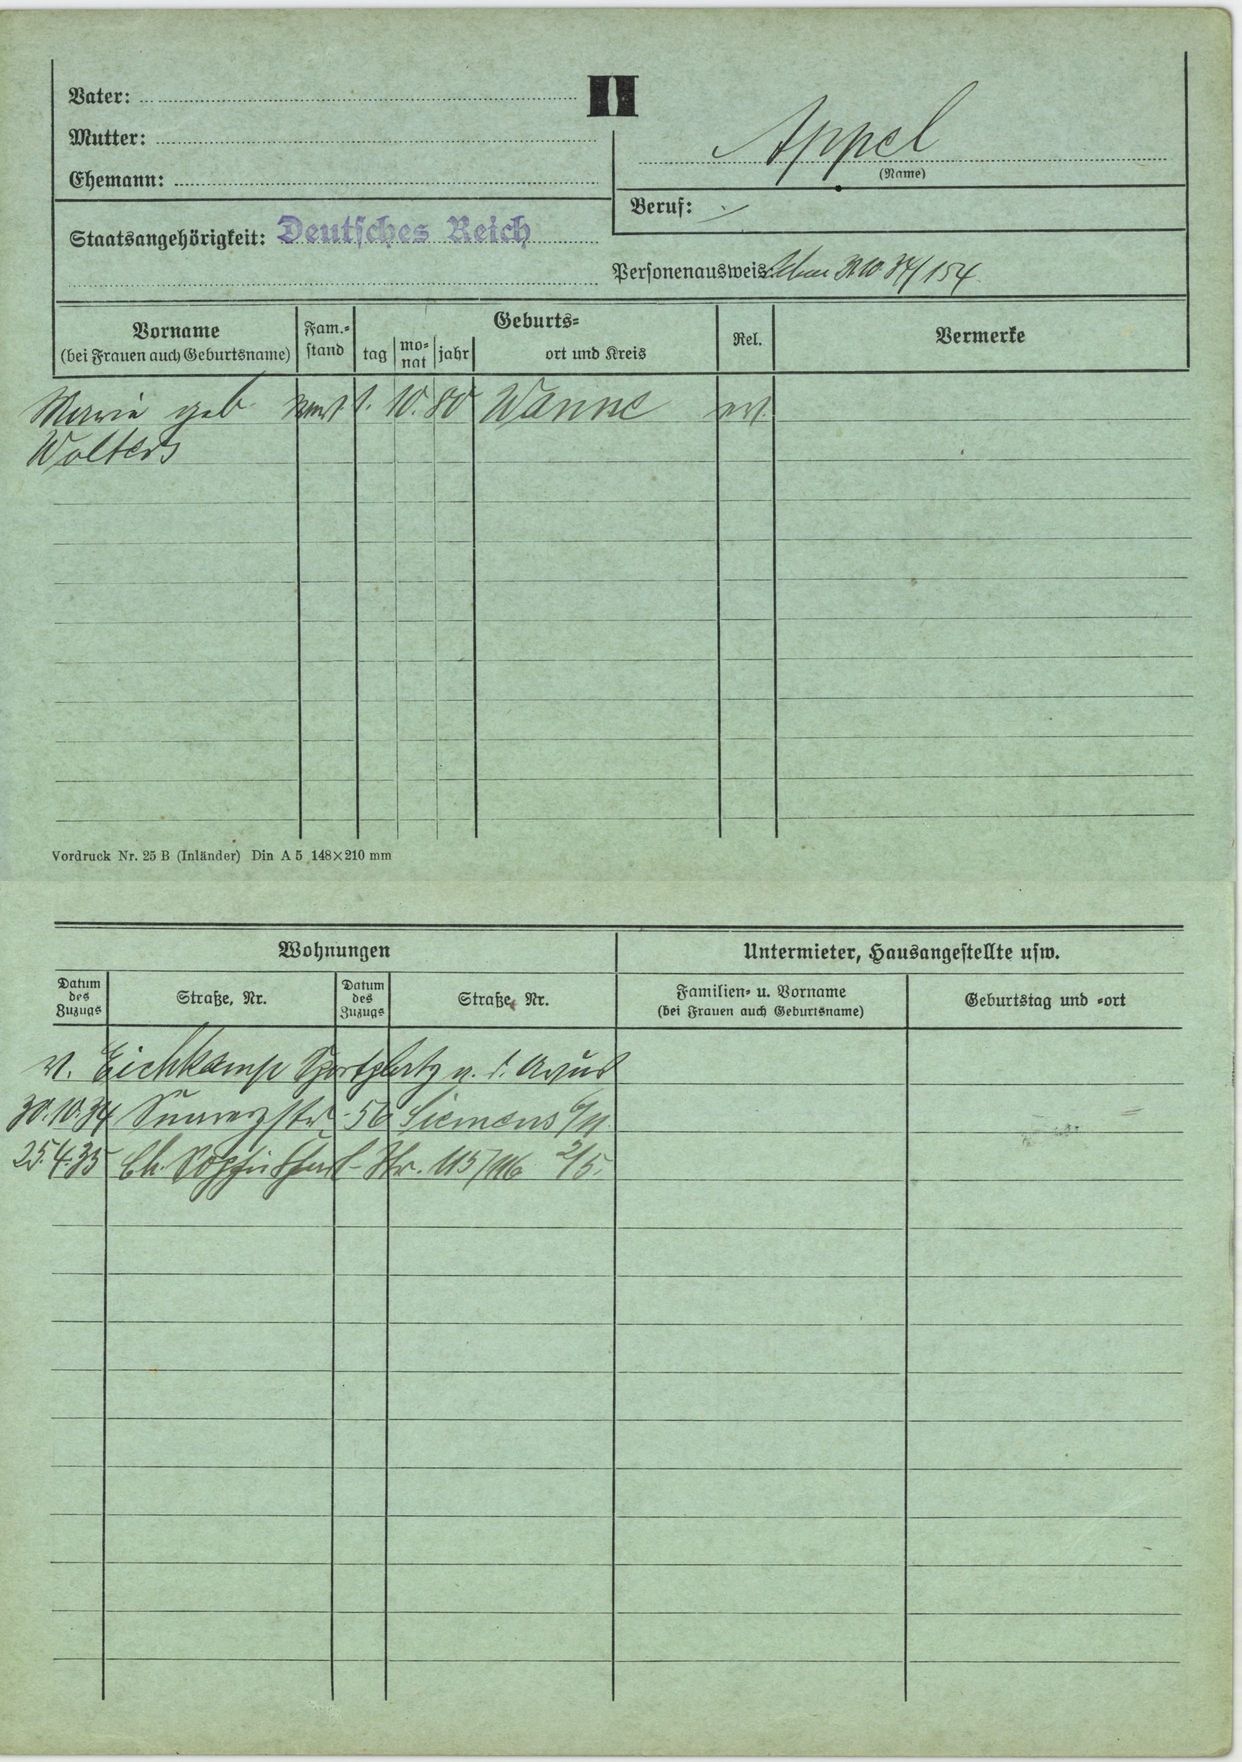
Appel